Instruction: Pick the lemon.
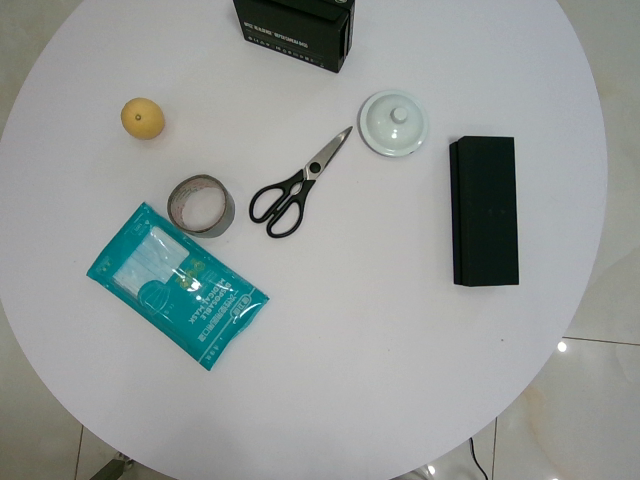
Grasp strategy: vertical